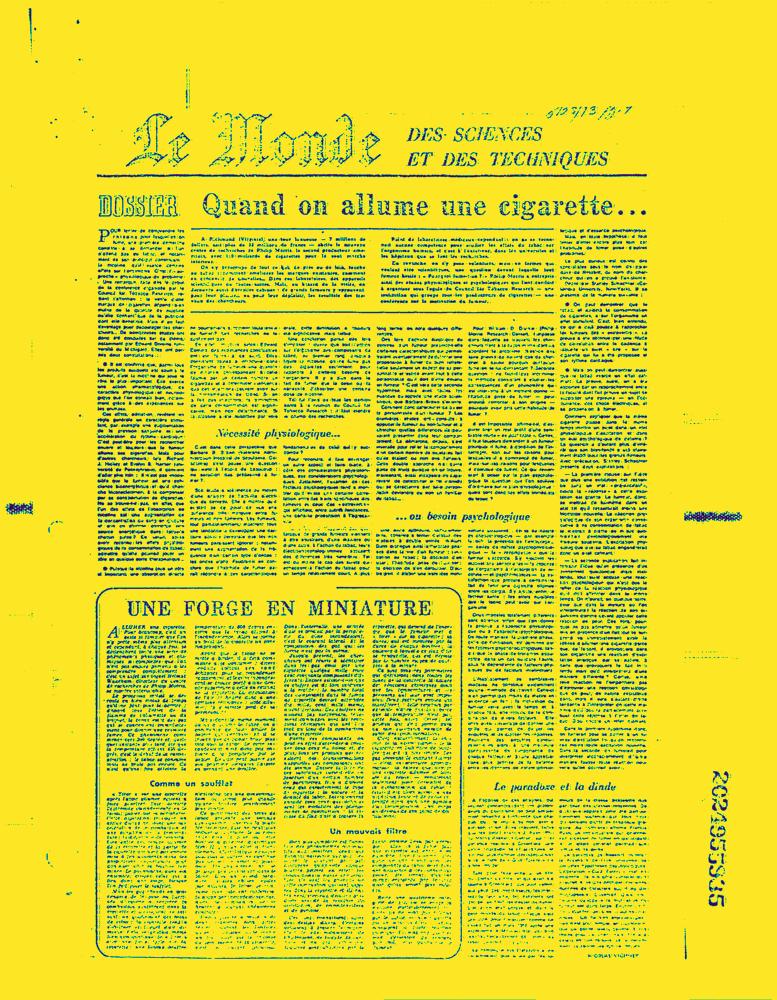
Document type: News-Article